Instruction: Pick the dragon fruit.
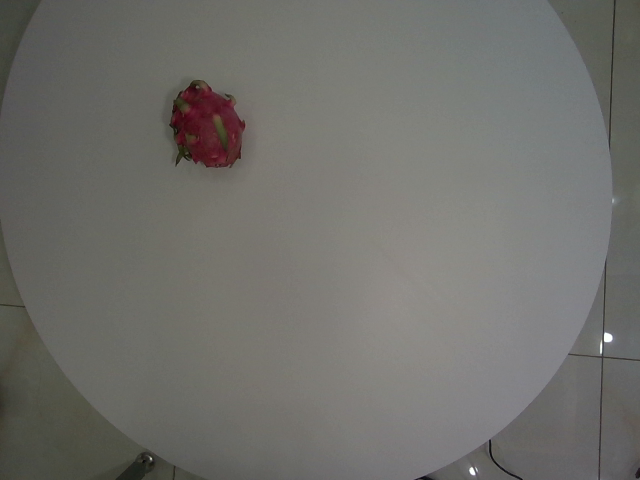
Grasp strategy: vertical